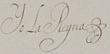
Signature of: maria amalia of saxony